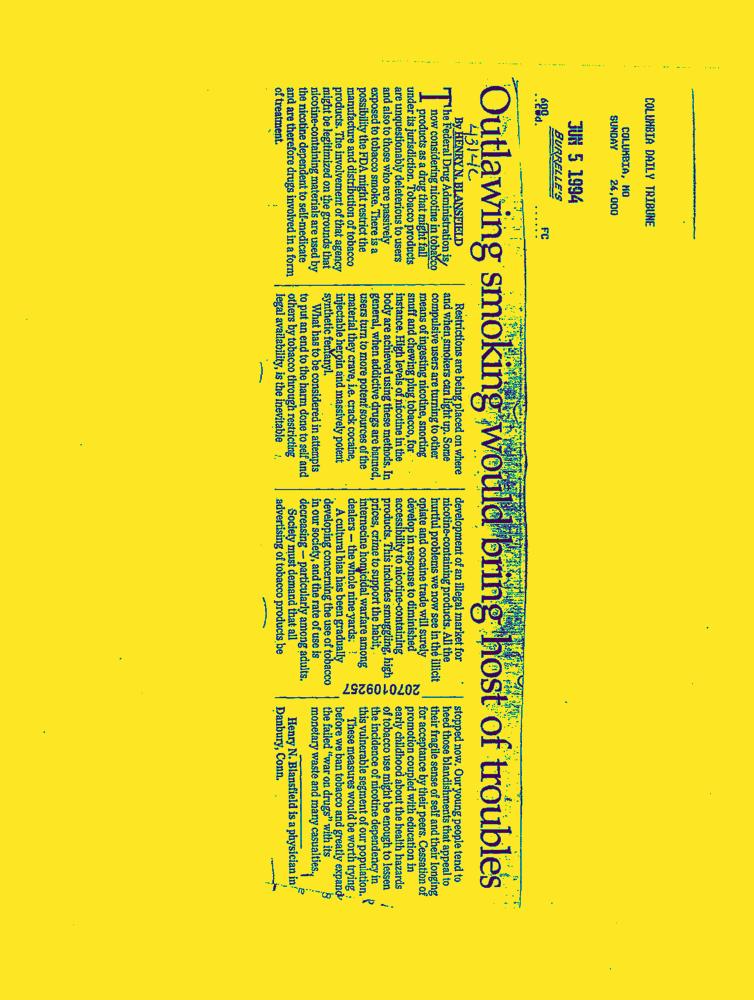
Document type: News-Article